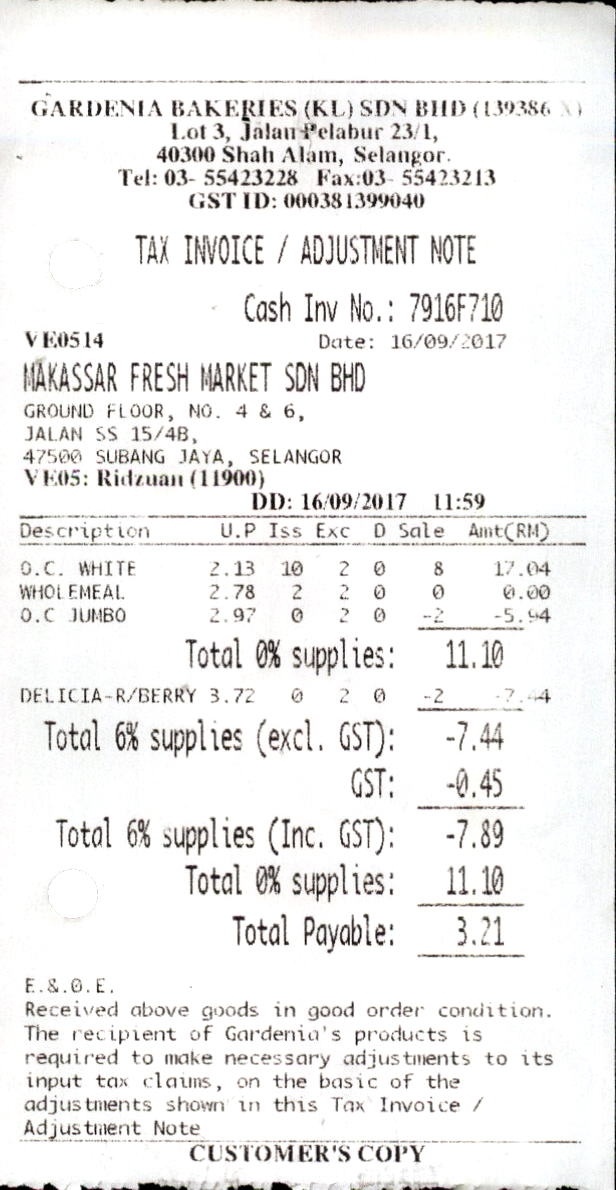
GARDENIA BAKERIES (KL) SDN BHD (139386 X)
LOT 3, JALAN PELABUR 23/1,
40300 SHAH ALAM, SELANGOR.
TEL: 03- 55423228
GST ID: 000381399040
11:59
TAX INVOICE / ADJUSTMENT NOTE
CASH INV NO.: 7916F710
VE0514
DATE: 16/09/2017
MAKASSAR FRESH MARKET SDN BHD
GROUND FLOOR, NO. 4 & 6,
JALAN SS 15/4B,
47500 SUBANG JAYA, SELANGOR
VE05: RIDZUAN (11900)
DD: 16/09/2017
DESCRIPTION
U.P
ISS
EXC
D
SALE
AMT(RM)
O.C. WHITE
2.13
10
2
0
8
17.04
WHOLEMEAL
2.78
2
2
0
0
0.00
O.C JUMBO
2.97
0
2
0
-2
-5.94
TOTAL 0% SUPPLIES:
11.10
DELICIA-R/BERRY 3.72
0
2
0
-2
-7.44
TOTAL 6% SUPPLIES (EXCL. GST):
-7.44
GST:
-0.45
TOTAL 6% SUPPLIES (INC. GST):
-7.89
TOTAL 0% SUPPLIES:
11.10
TOTAL PAYABLE:
3.21
E.&.0.E.
RECEIVED ABOVE GOODS IN GOOD ORDER CONDITION.
THE RECIPIENT OF GARDENIA'S PRODUCTS IS
REQUIRED TO MAKE NECESSARY ADJUSTMENTS TO ITS
INPUT TAX CLAIMS, ON THE BASIC OF THE
ADJUSTMENTS SHOWN IN THIS TAX INVOICE /
ADJUSTMENT NOTE
CUSTOMER'S COPY
FAX:03- 55423213